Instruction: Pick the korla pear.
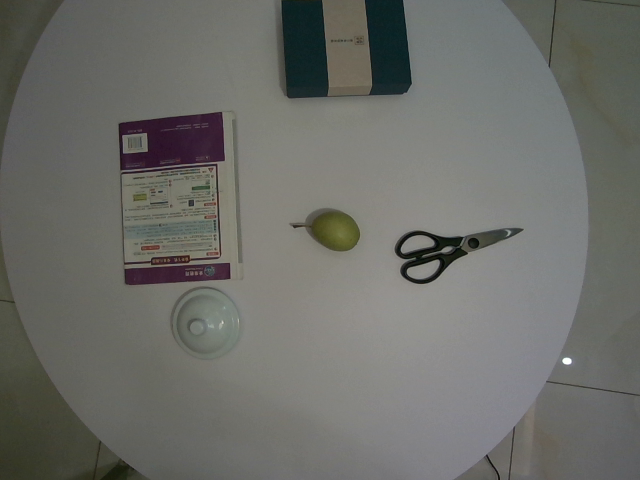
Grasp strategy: vertical